Question: In what way does the history help explain the case?
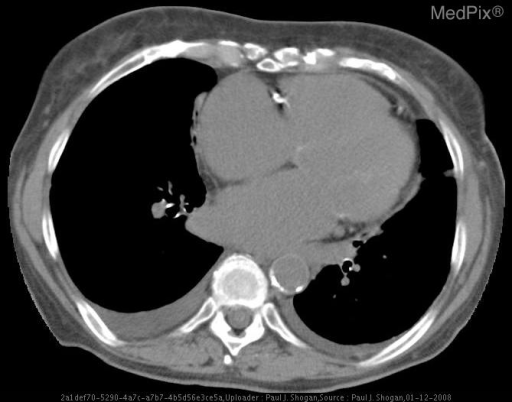
Answer: The patient's history of 71 yo female with elevated liver-associated enzymes, and concern for cholelithiasis. is key in understanding the case.